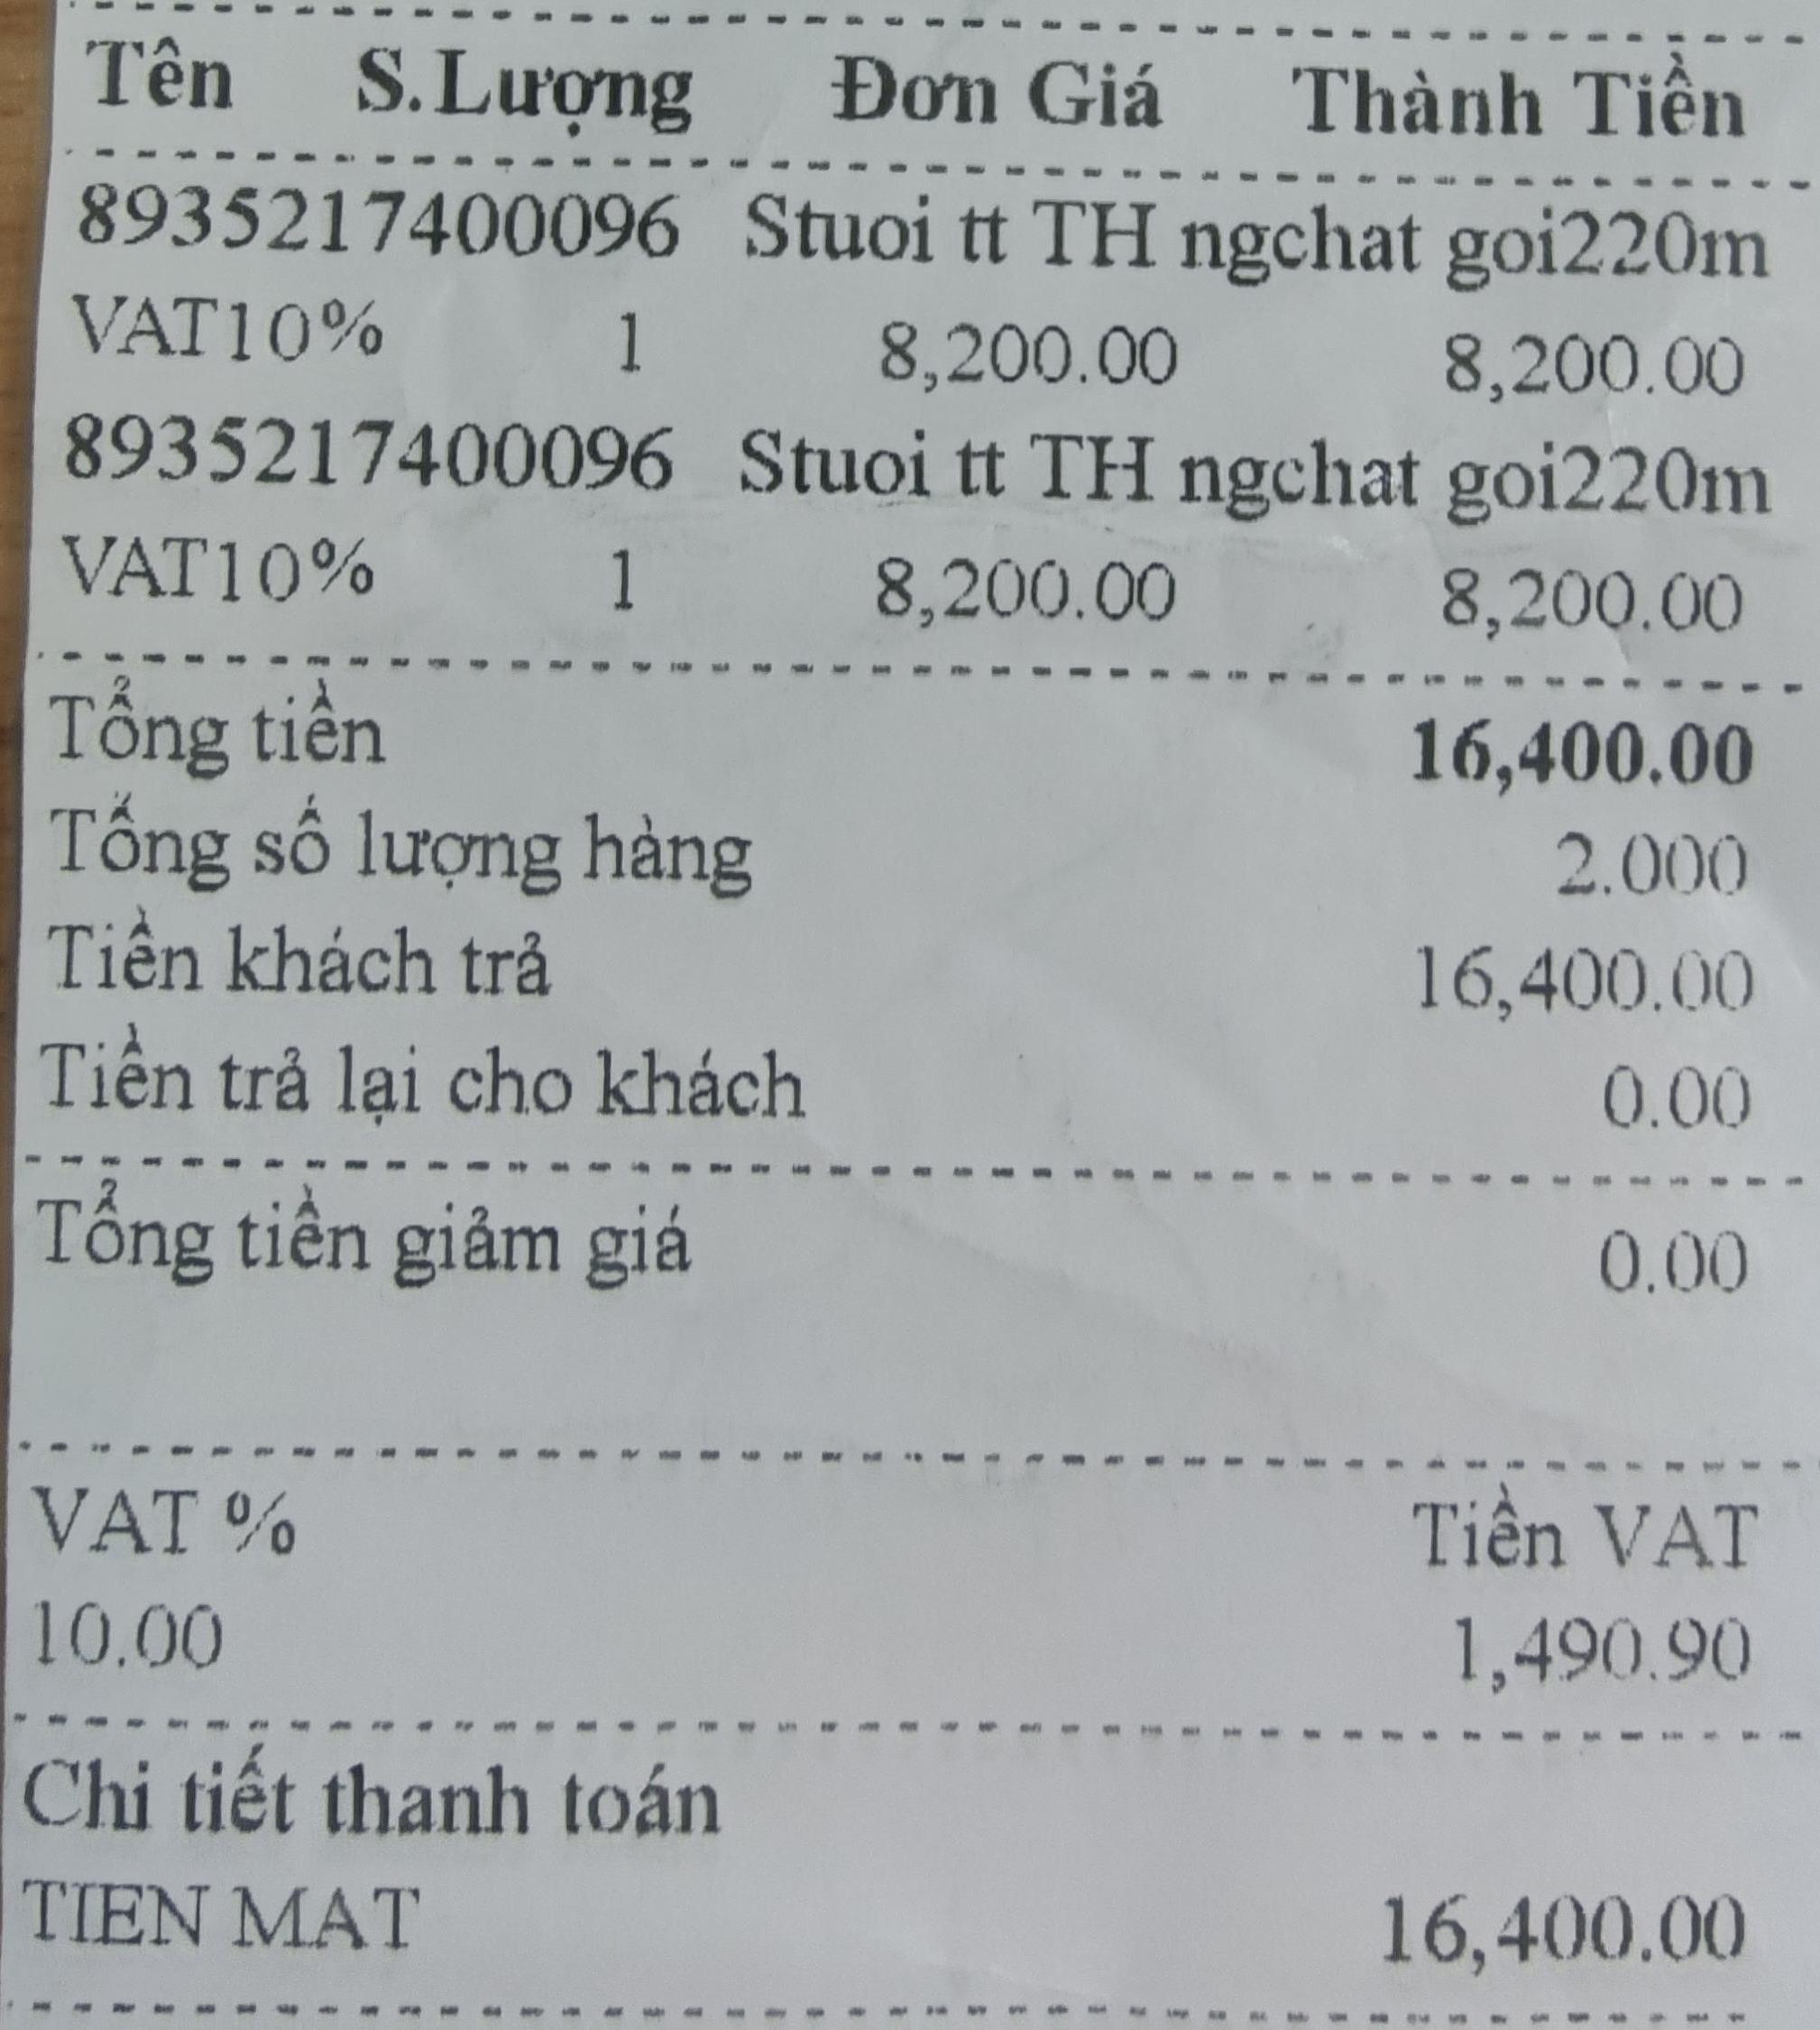
<table>
<tr>
<th>Tên</th>
<th>S.Lượng</th>
<th>Đơn Giá</th>
<th>Thành Tiền</th>
</tr>
<tr>
<td>8935217400096 VAT10%</td>
<td>1</td>
<td>8,200.00</td>
<td>8,200.00</td>
</tr>
<tr>
<td>8935217400096 VAT10%</td>
<td>1</td>
<td>8,200.00</td>
<td>8,200.00</td>
</tr>
</table>

Tổng tiền 16,400.00
Tổng số lượng hàng 2.000
Tiền khách trả 16,400.00
Tiền trả lại cho khách 0.00
Tổng tiền giảm giá 0.00

VAT % Tiền VAT
10.00 1,490.90

Chi tiết thanh toán
TIEN MAT 16,400.00